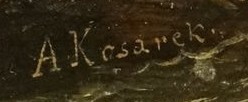
Signature of: adolf kosárek